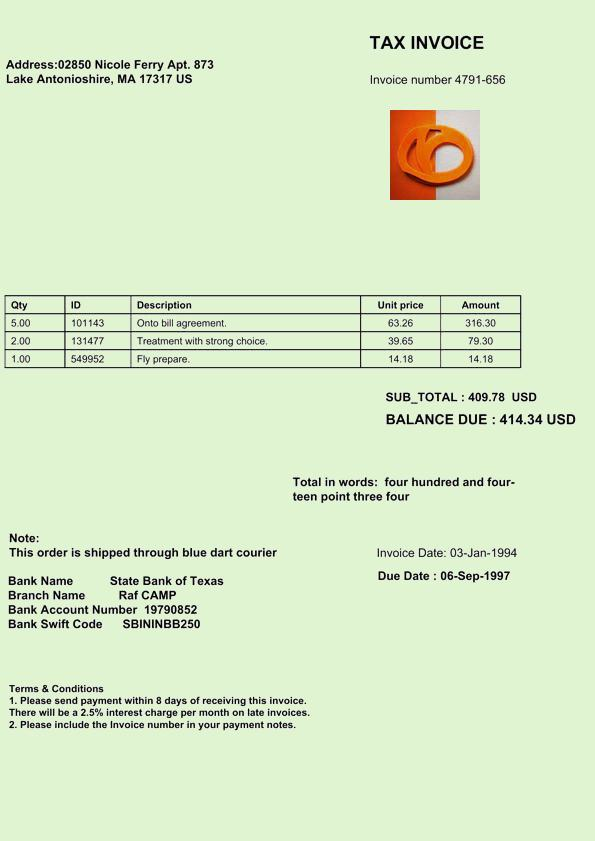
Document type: Invoice